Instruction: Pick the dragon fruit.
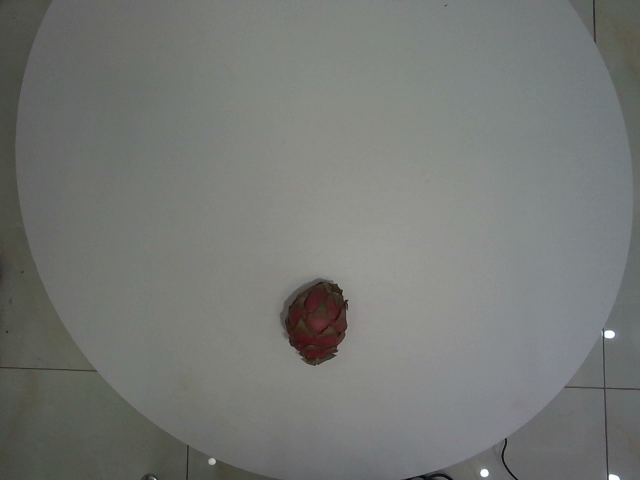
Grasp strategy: vertical